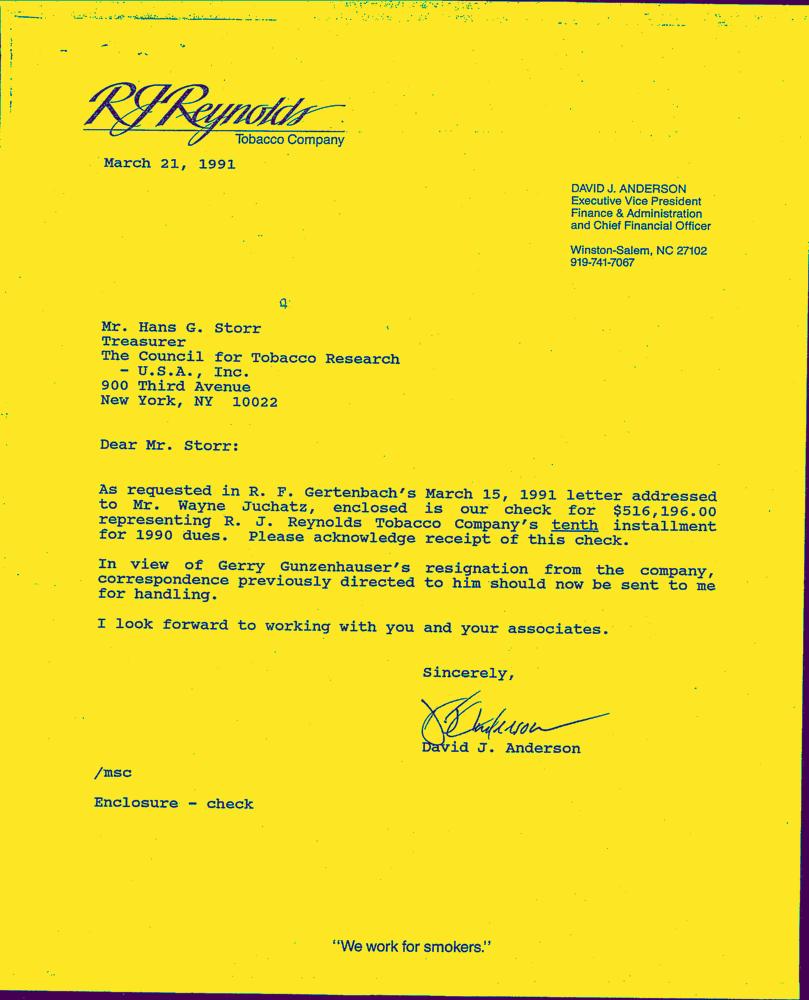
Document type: Letter-Doc